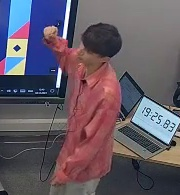
Транскрипция: What was new for you in this video? What part of Klaudas was new? Pants. Pants, yeah. What does it mean, pants? Stans. Stans, yes, but a little different. I mean, pants.
Категория: Педагогические действия
Подкатегория: Задаёт открытый вопрос; Делает пояснение/объяснение
Описание действия: Ученики отвечают на вопросы учителя по видео, педагог задает вопрос "Что нового было для них в этом видео?" и после ответа ученика поясняет новое для него слово.
Контекст и комментарии: 1. Контекст ДО: ученики посмотрели видео и стали отвечать на вопросы педагога. 2. Реакция ПОСЛЕ: ученики отвечают на вопрос педагога и слушают его дополнения. 3. Педагогический смысл: действие эффективно, так как  педагог использует рефлексивный вопрос («Что нового…?») как инструмент метакогнитивной осознанности — ученик не просто вспоминает содержание, а оценивает свой личный опыт обучения.